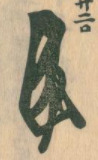
Signature of: hōjō sadatoki